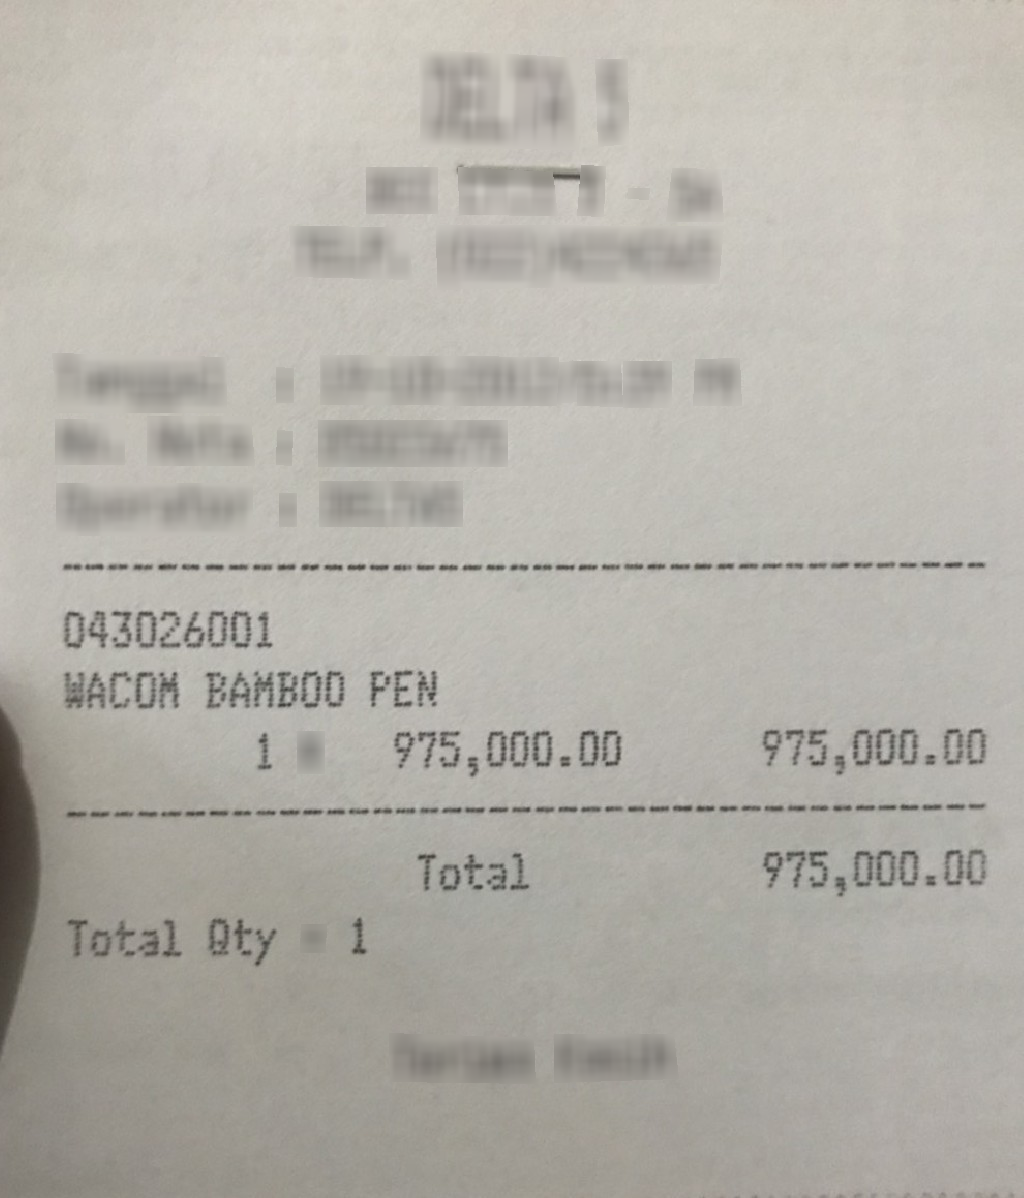
Extraction:
receipt: line_items: name: WACOM BAMBOO PEN
price: 975,000.00
qty: 1
total: 975,000.00